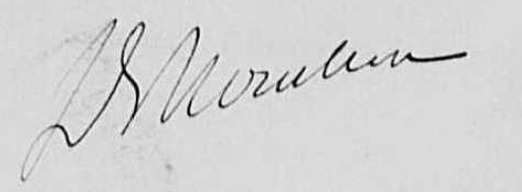
Signature of: charles de brouckère